Question: What might the diagnosis be?
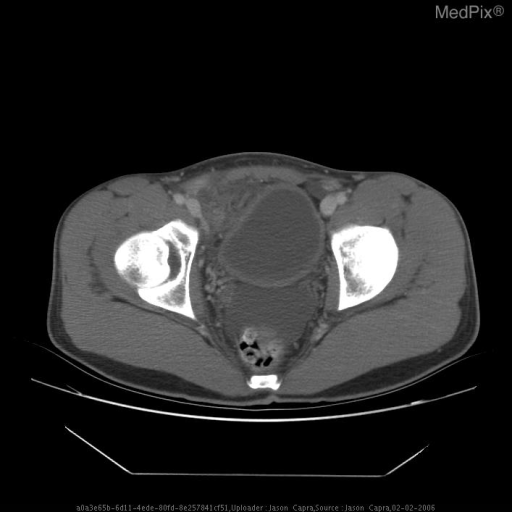
Answer: The possible diagnosis includes Appendicitis
Ruptured Appendicitis
Mesenteric Adenitis
Psoas abscess
Ureteral Calculus.